Question: What are the imaging findings?
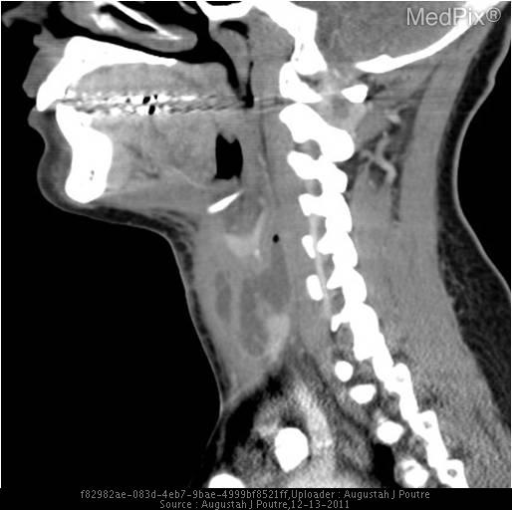
Answer: The imaging shows There is a rim enhancing fluid and gas collection originating from the left pyriform sinus and extending inferiorly to the left thyroid lobe. Observe the craniocaudal extent of the rim enhancing fluid and gas collection in the expected region of the left 4th branchial sinus tract..